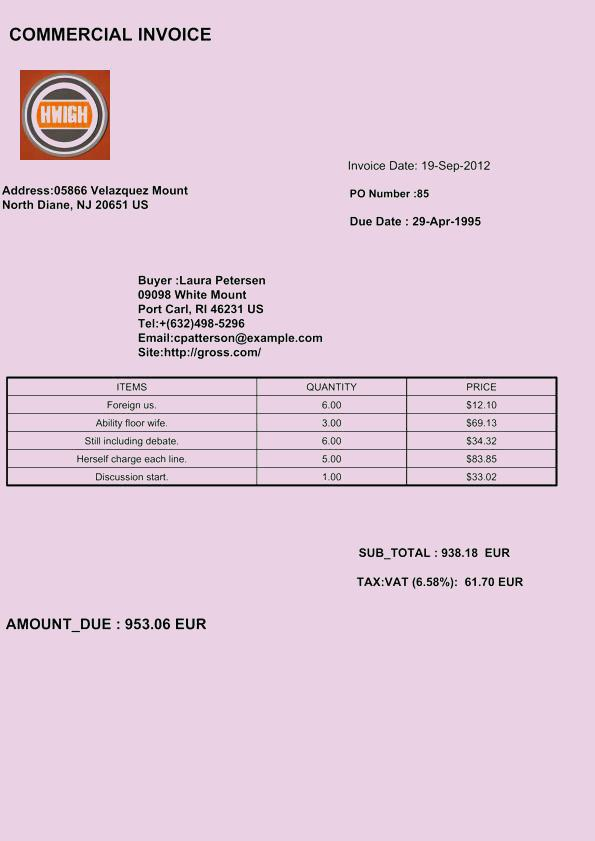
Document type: Invoice